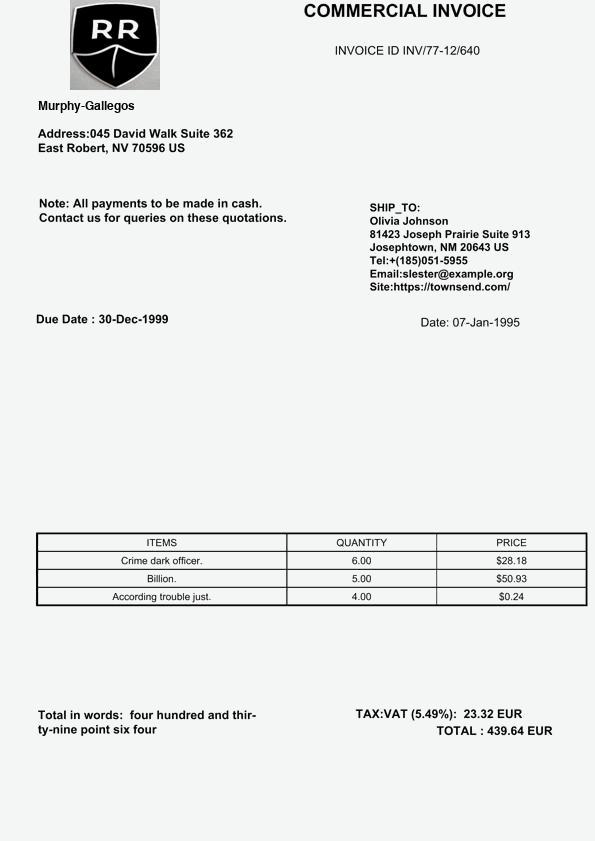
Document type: Invoice